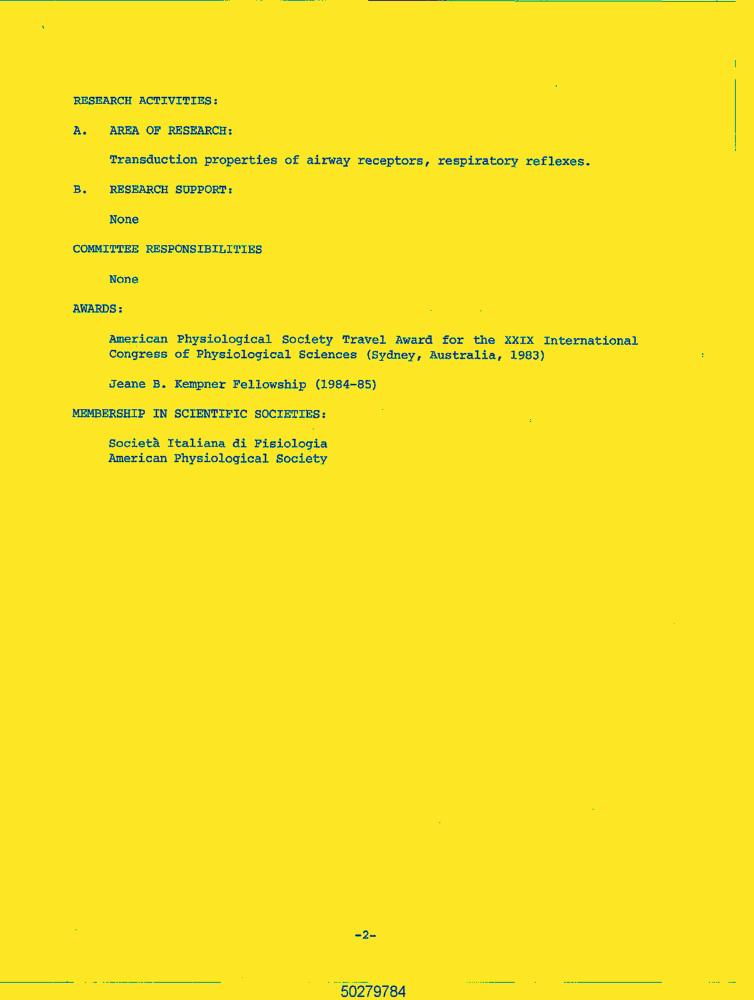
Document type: Resume-Doc